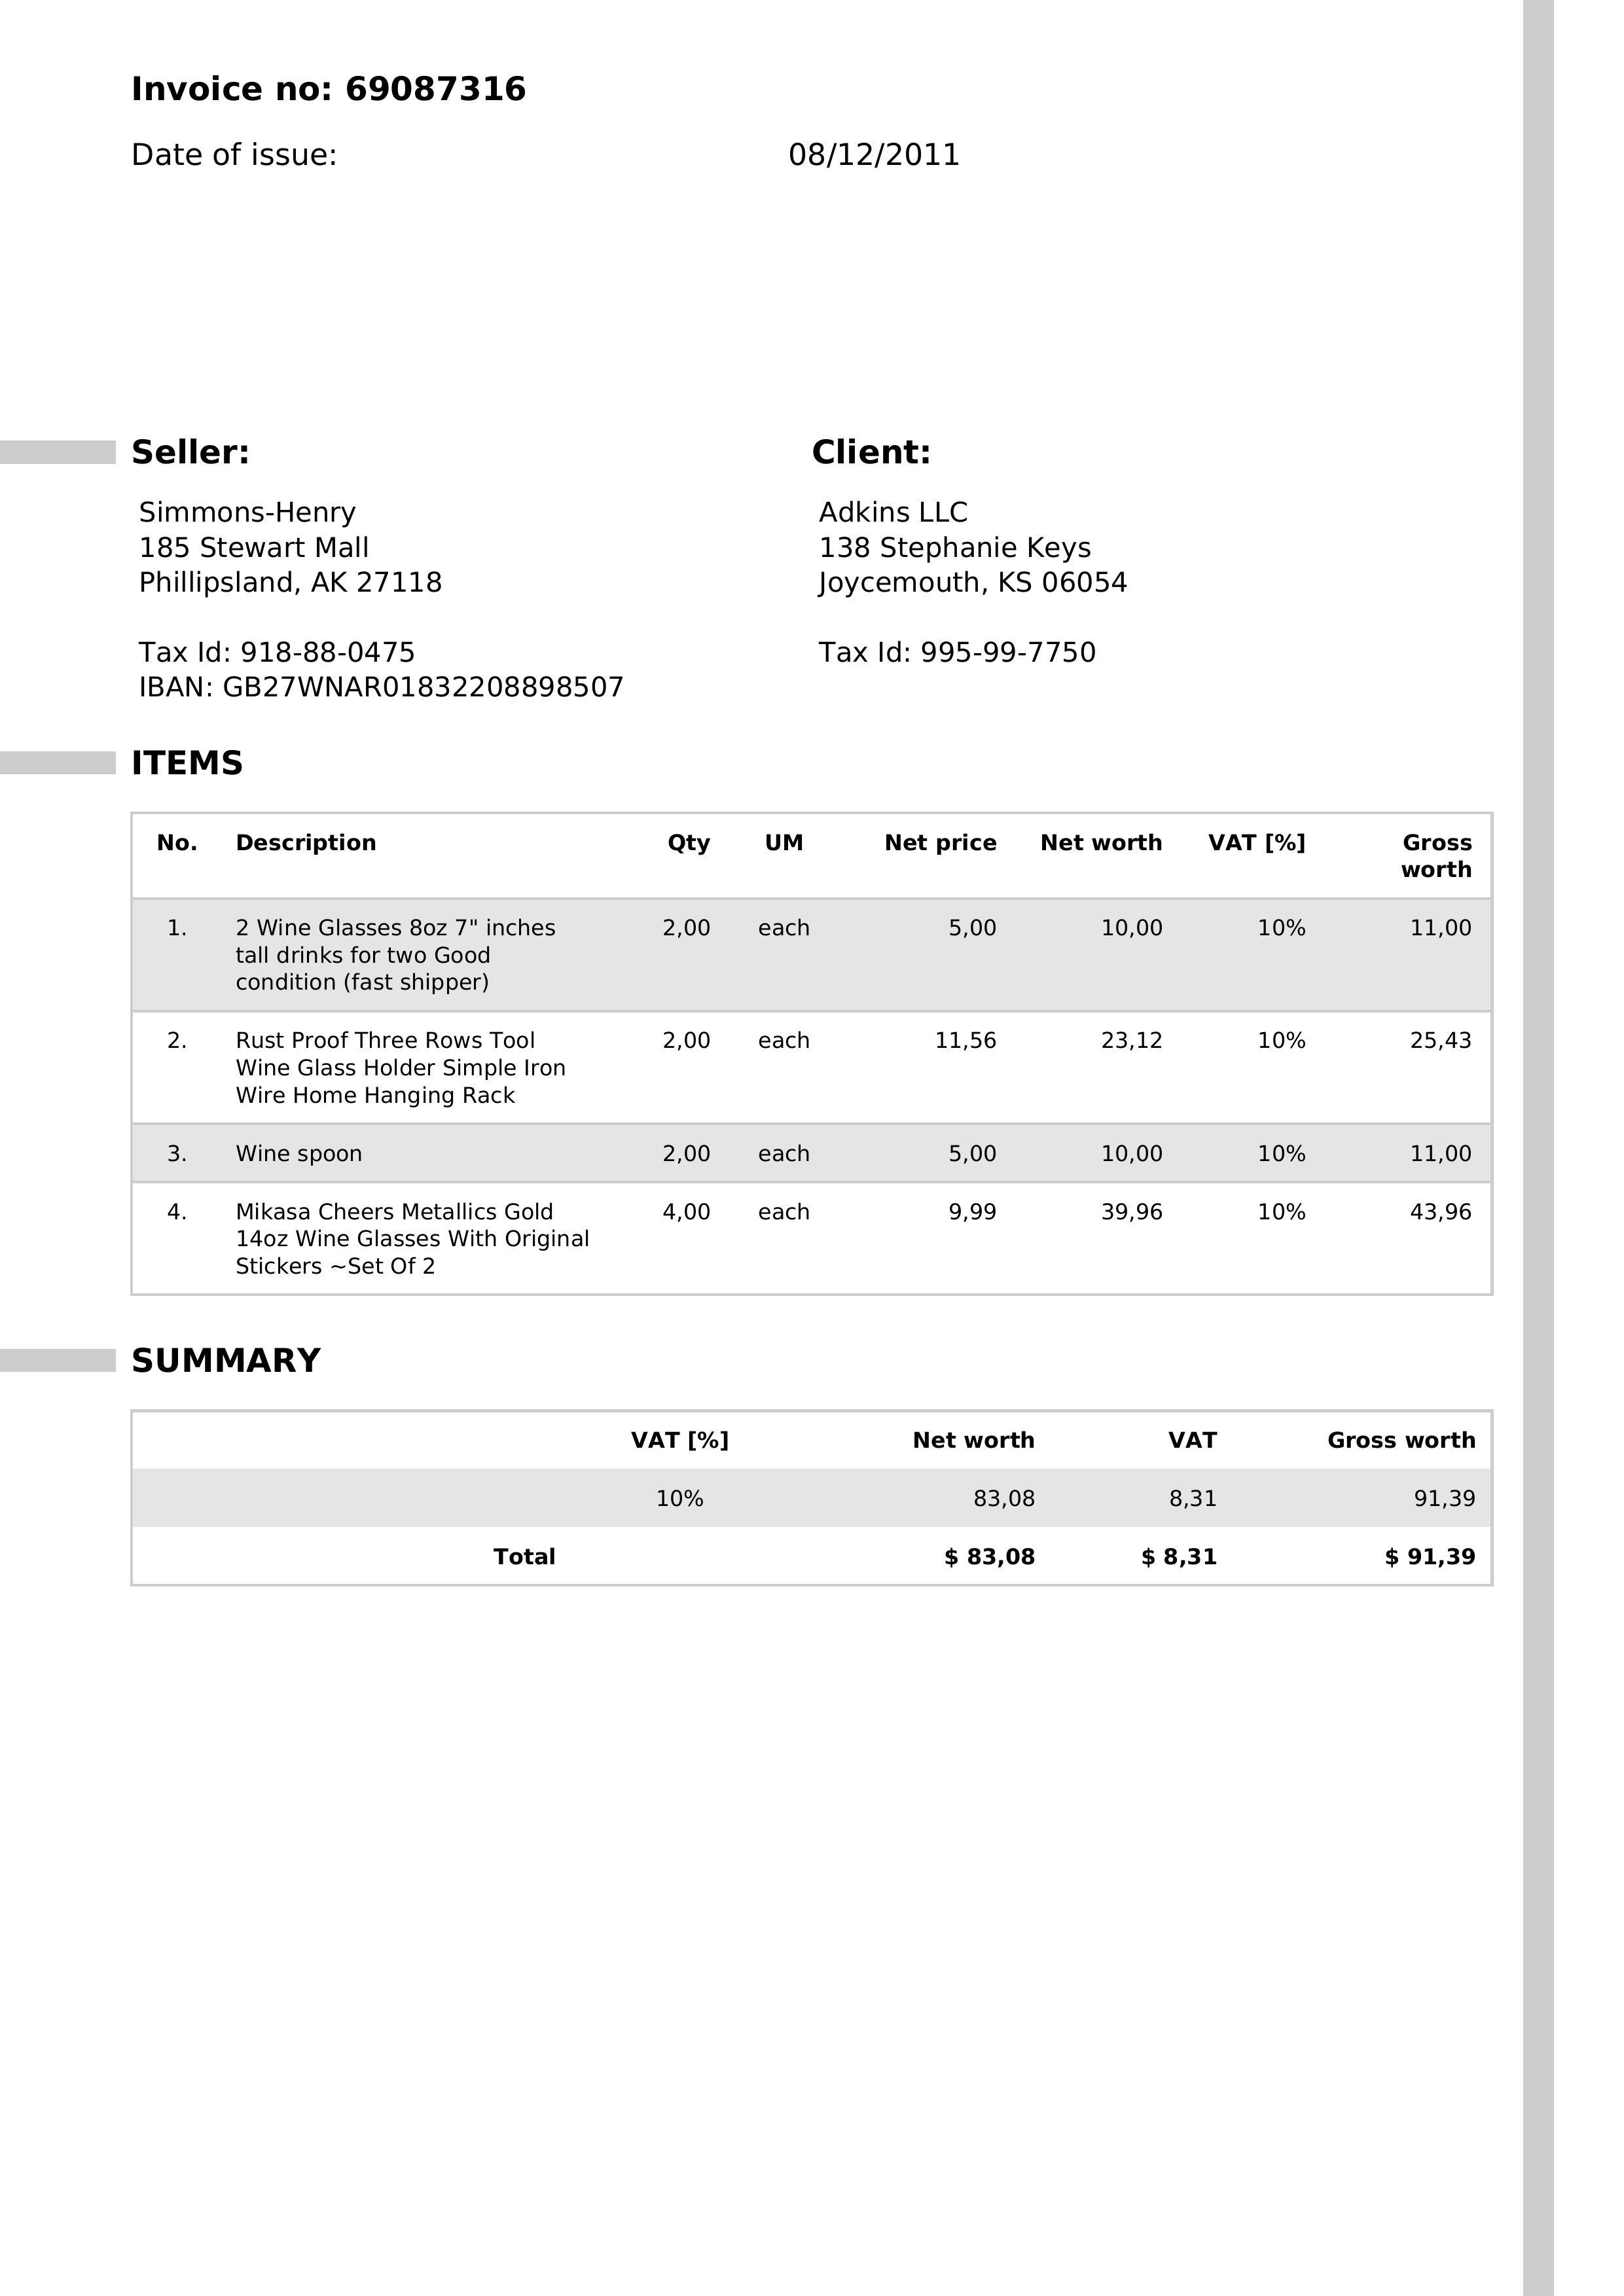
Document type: Invoice